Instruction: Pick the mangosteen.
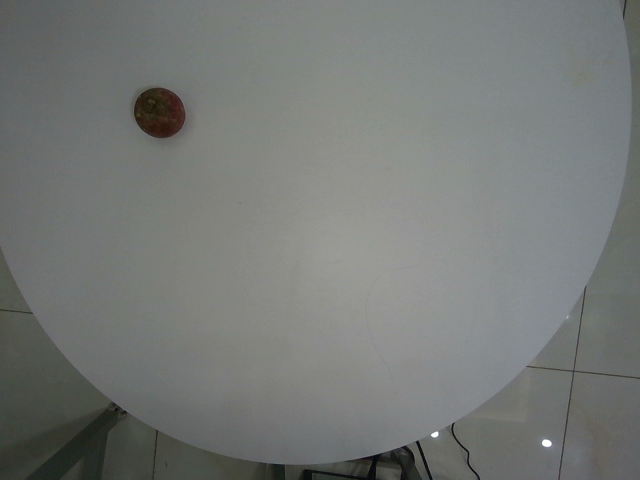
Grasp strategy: vertical